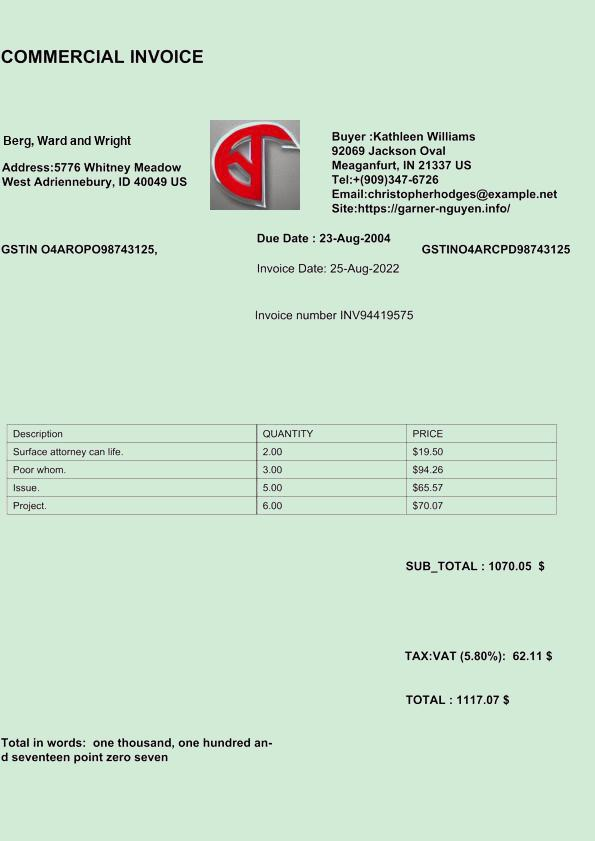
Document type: Invoice